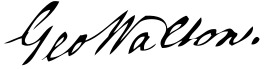
Signature of: george walton